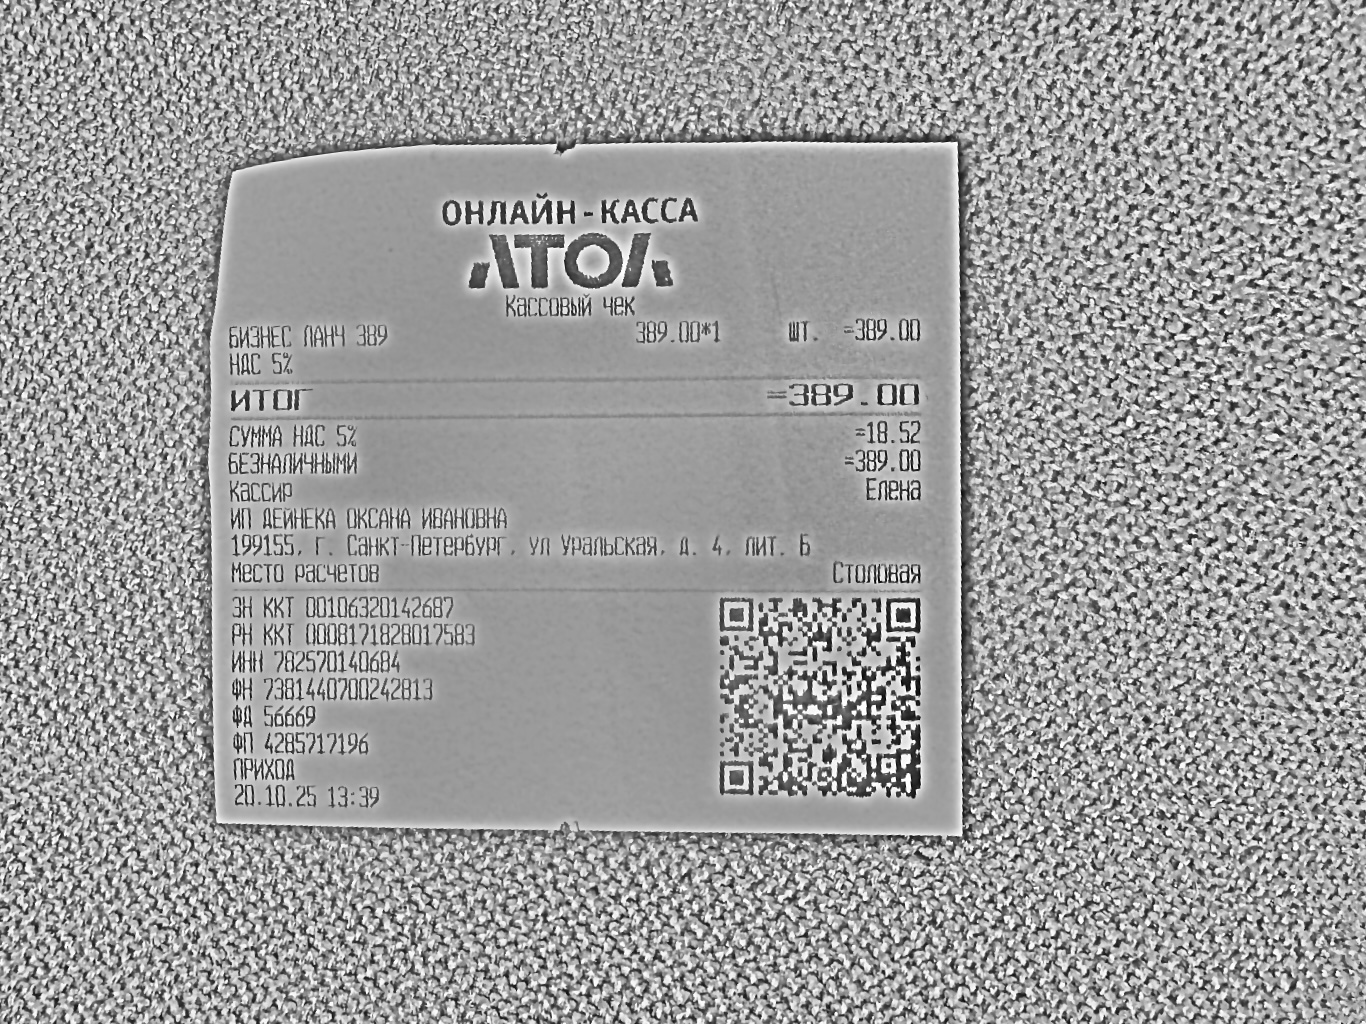
Продавец: ИП ДЕЙНЕКА ОКСАНА ИВАНОВНА
ИНН: 782570140684
Дата: 20.10.25
Товары: БИЗНЕС ЛАНЧ 389
Количество: 1
Цена: 389.00
Сумма: 389.00
Итого: 389.00